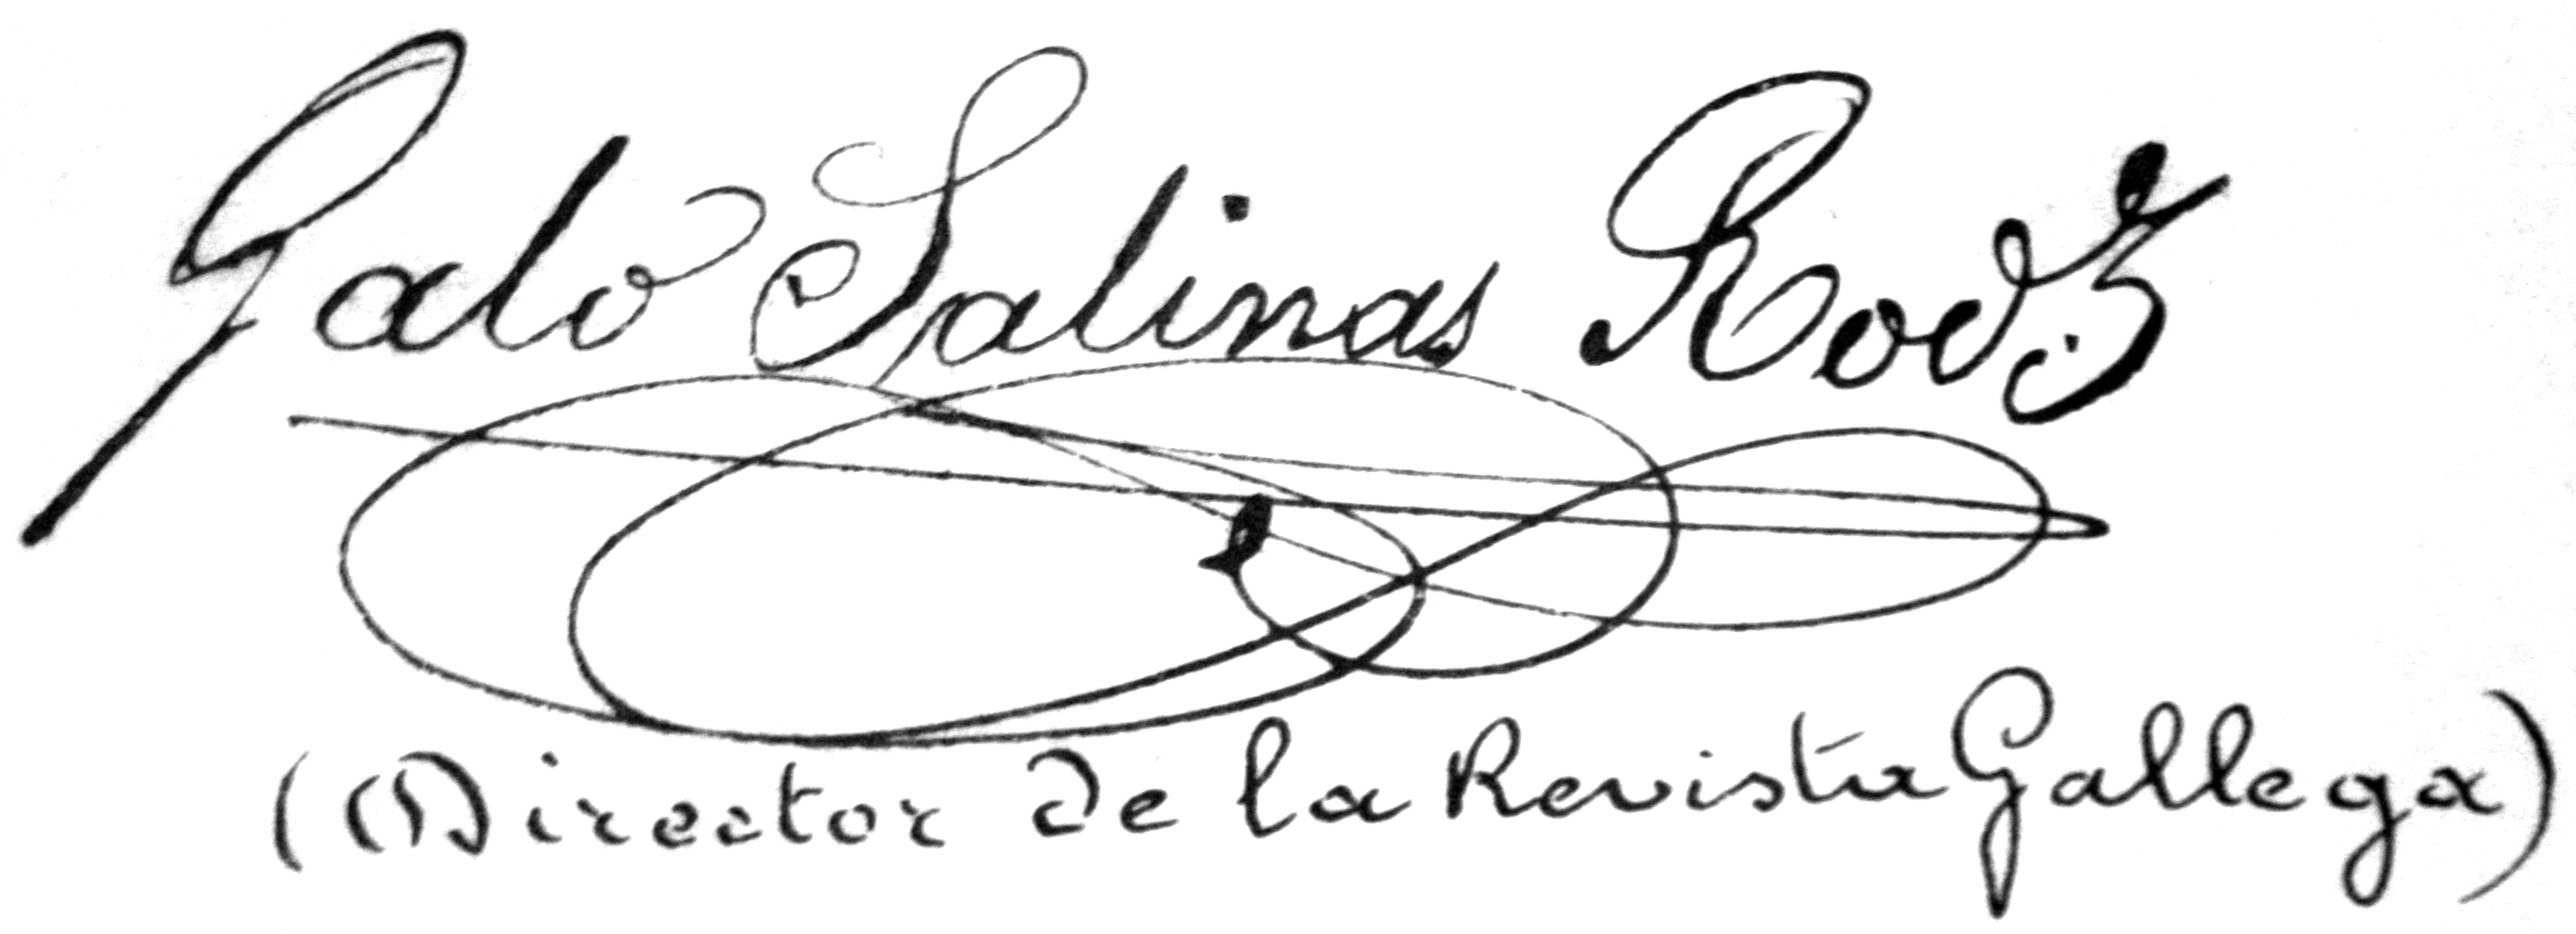
Signature of: galo salinas